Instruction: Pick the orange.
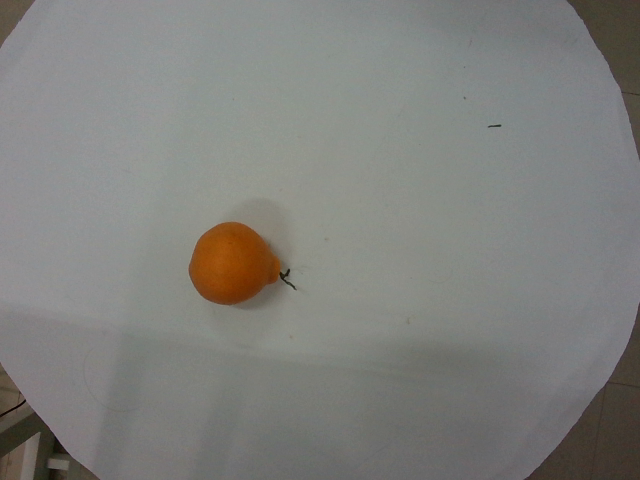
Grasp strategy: vertical